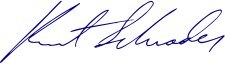
Signature of: kurt schrader